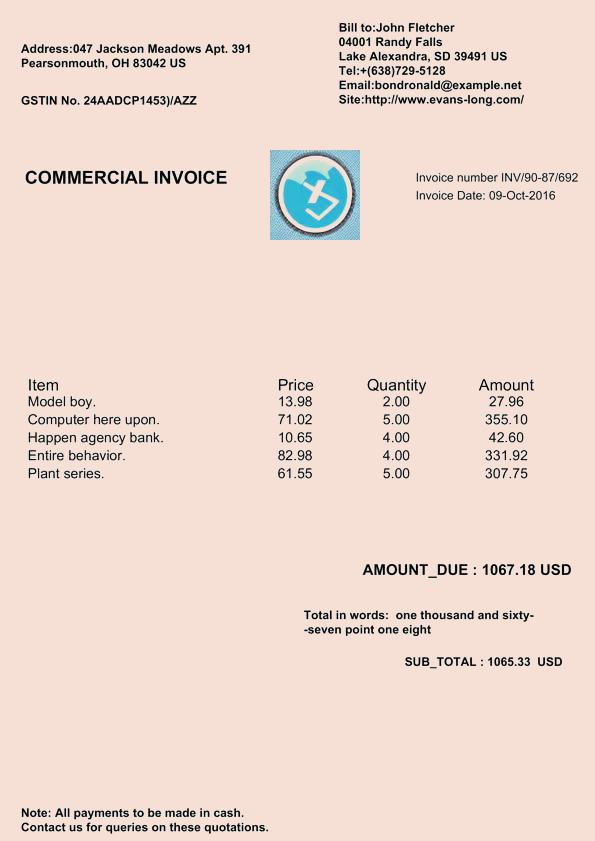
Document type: Invoice